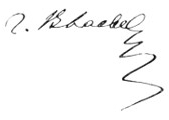
Signature of: gennadiy vlasiev